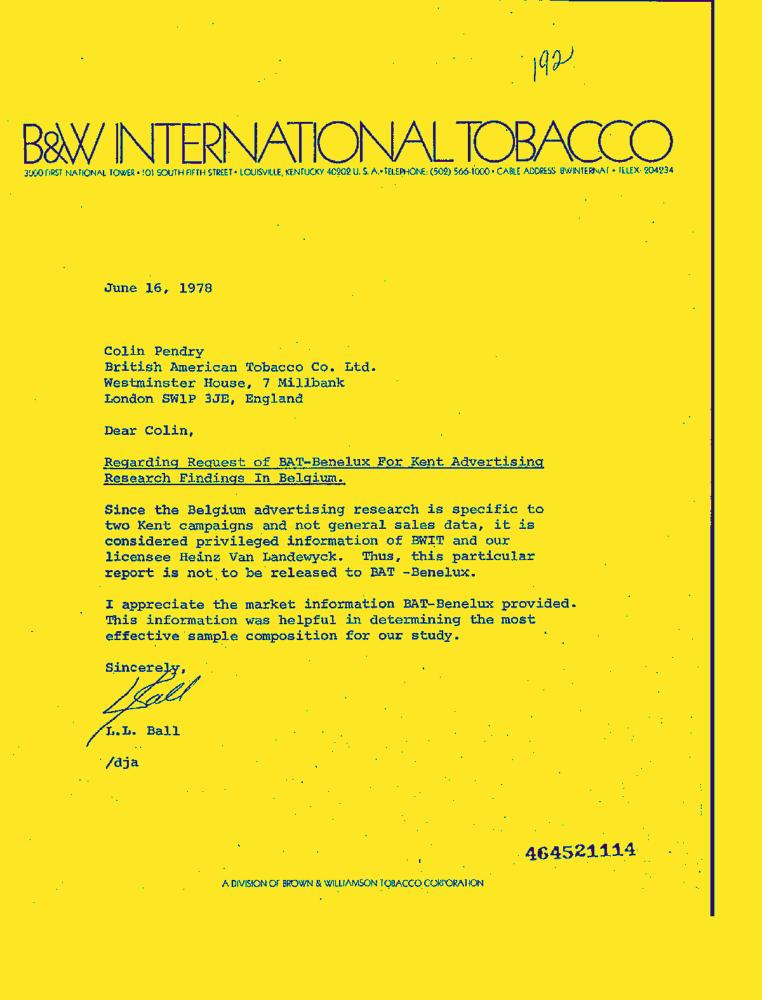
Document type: Letter-Doc